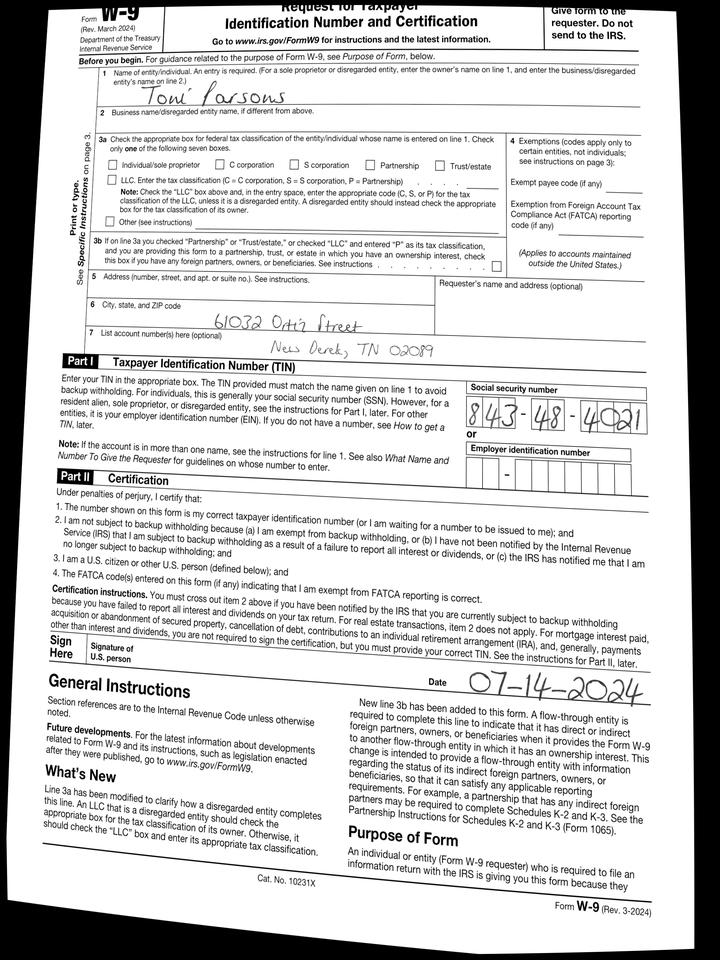
adr1: 61032 Ortiz Street
adr2: New Derek, TN 02089
cbx: no
ssn: 843484021
enm: Toni Parsons
sdt: 07-14-2024